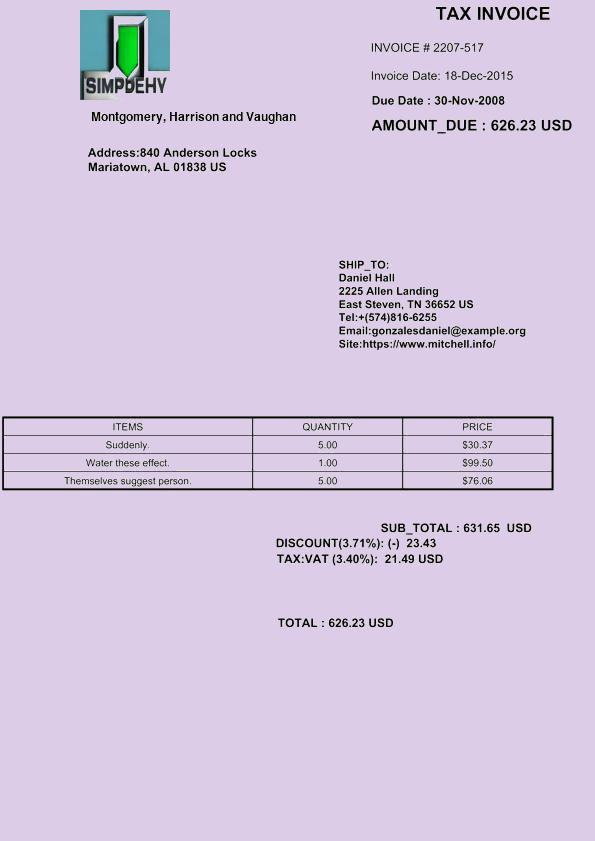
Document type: Invoice